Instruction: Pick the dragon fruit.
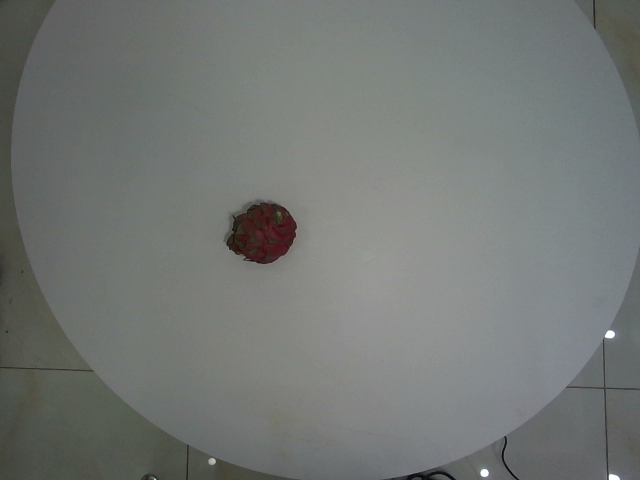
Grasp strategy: vertical